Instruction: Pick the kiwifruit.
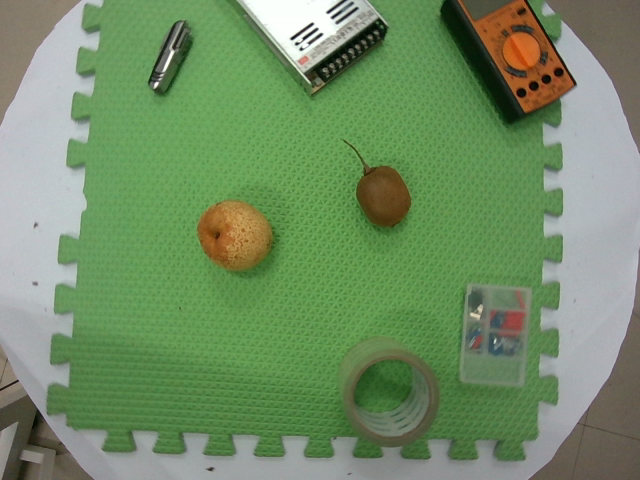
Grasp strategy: vertical